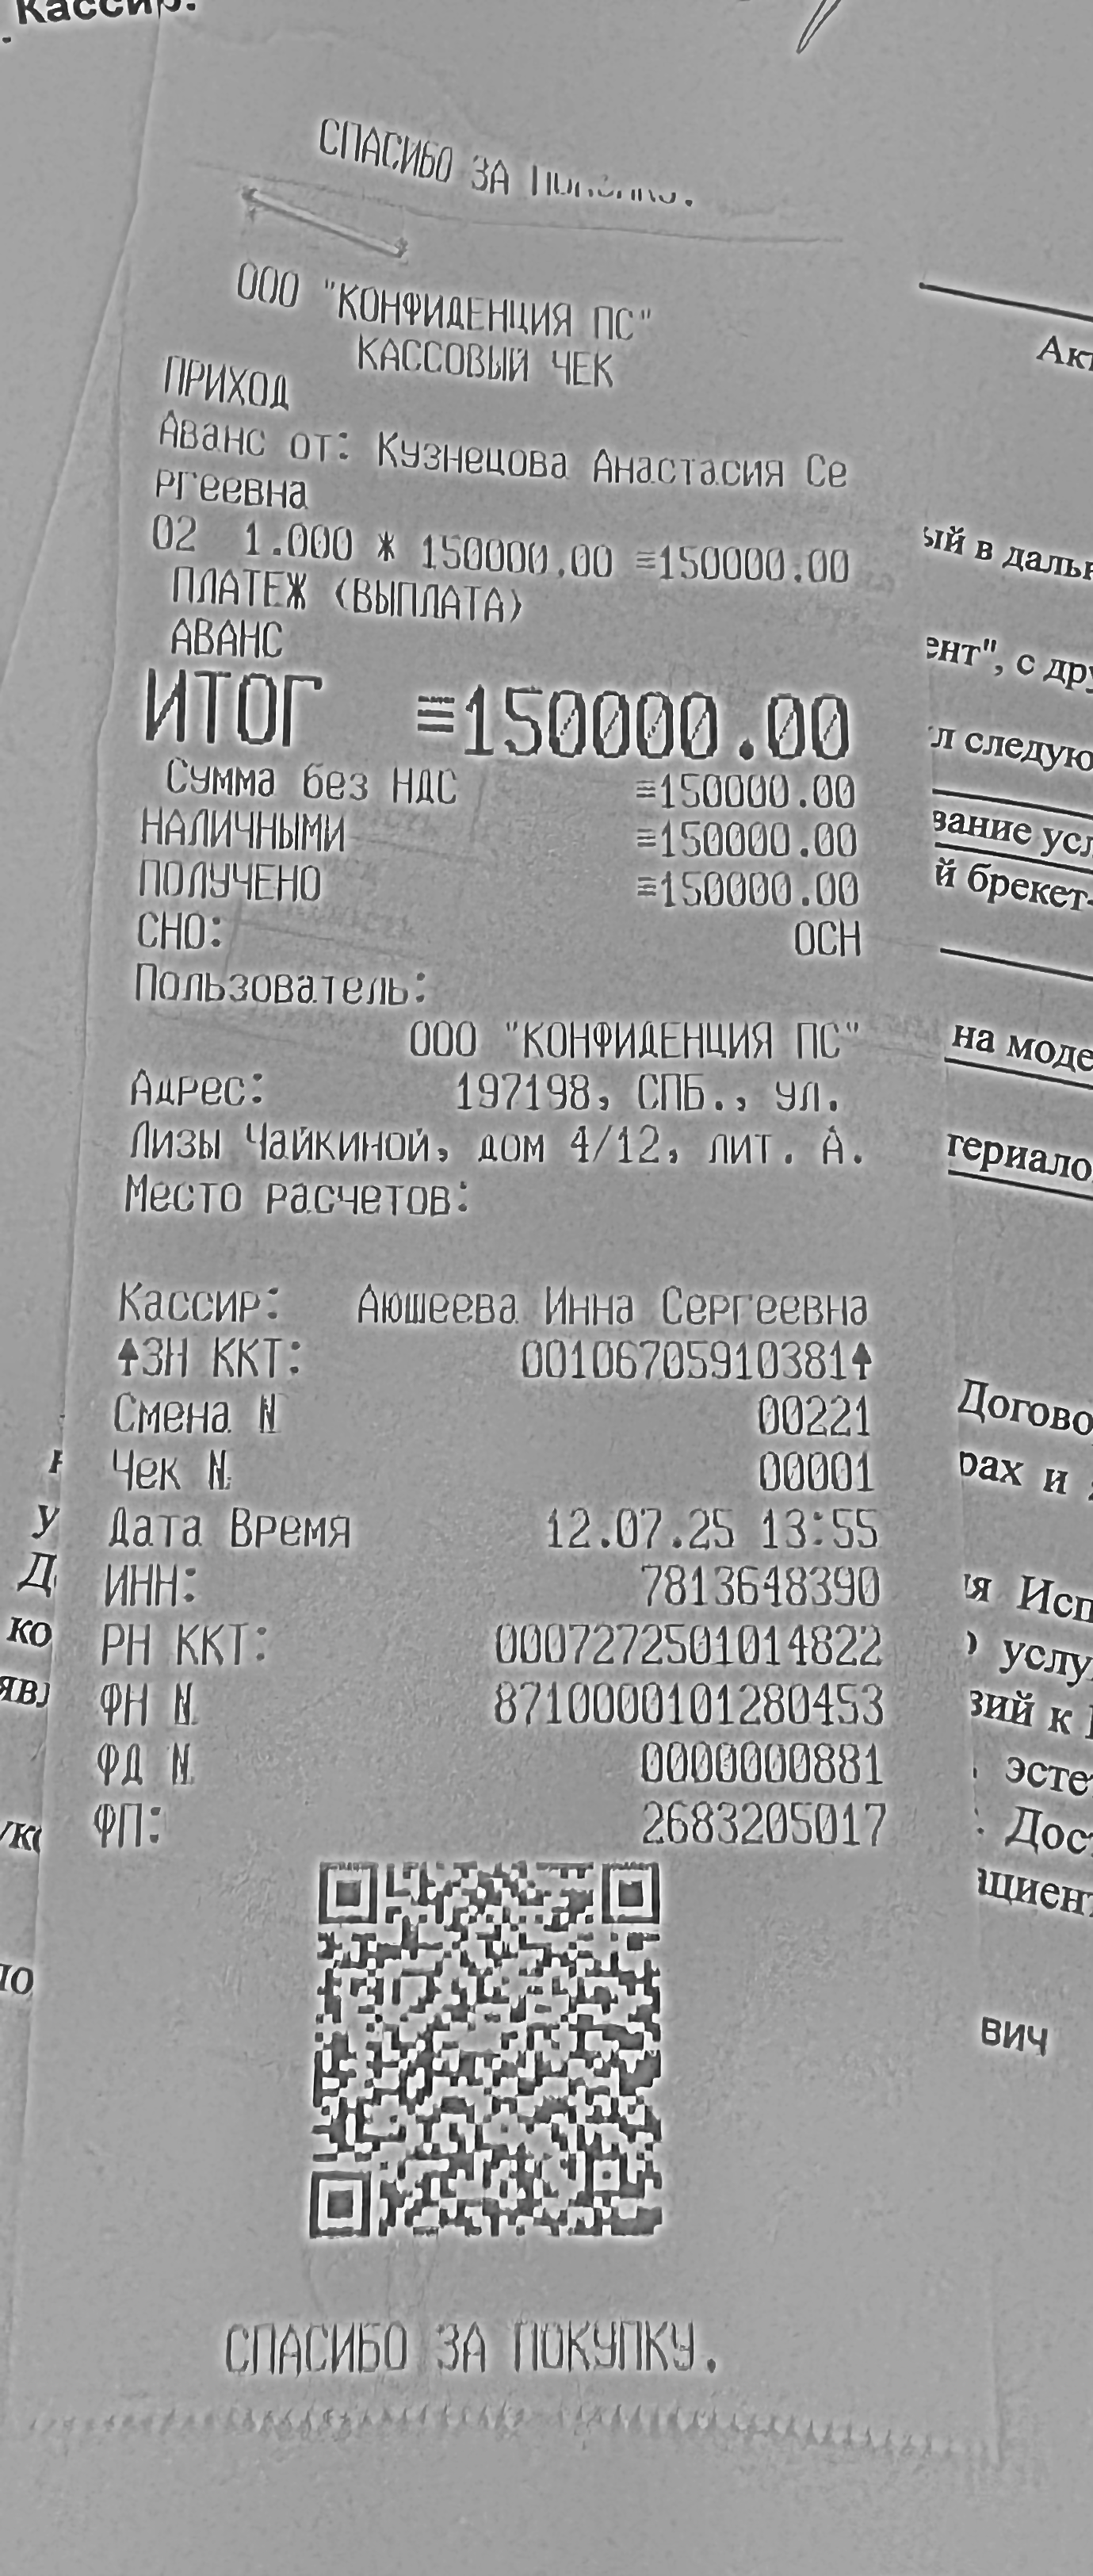
Продавец: 000 "КОНФИЛЕНЦИЯ ПС"
ИНН: 7813648390
Дата: 12.07.25 13:55
Товары: Аванс
Количество: 1.000
Цена: 150000.00
Сумма: 150000.00
Итого: 150000.00